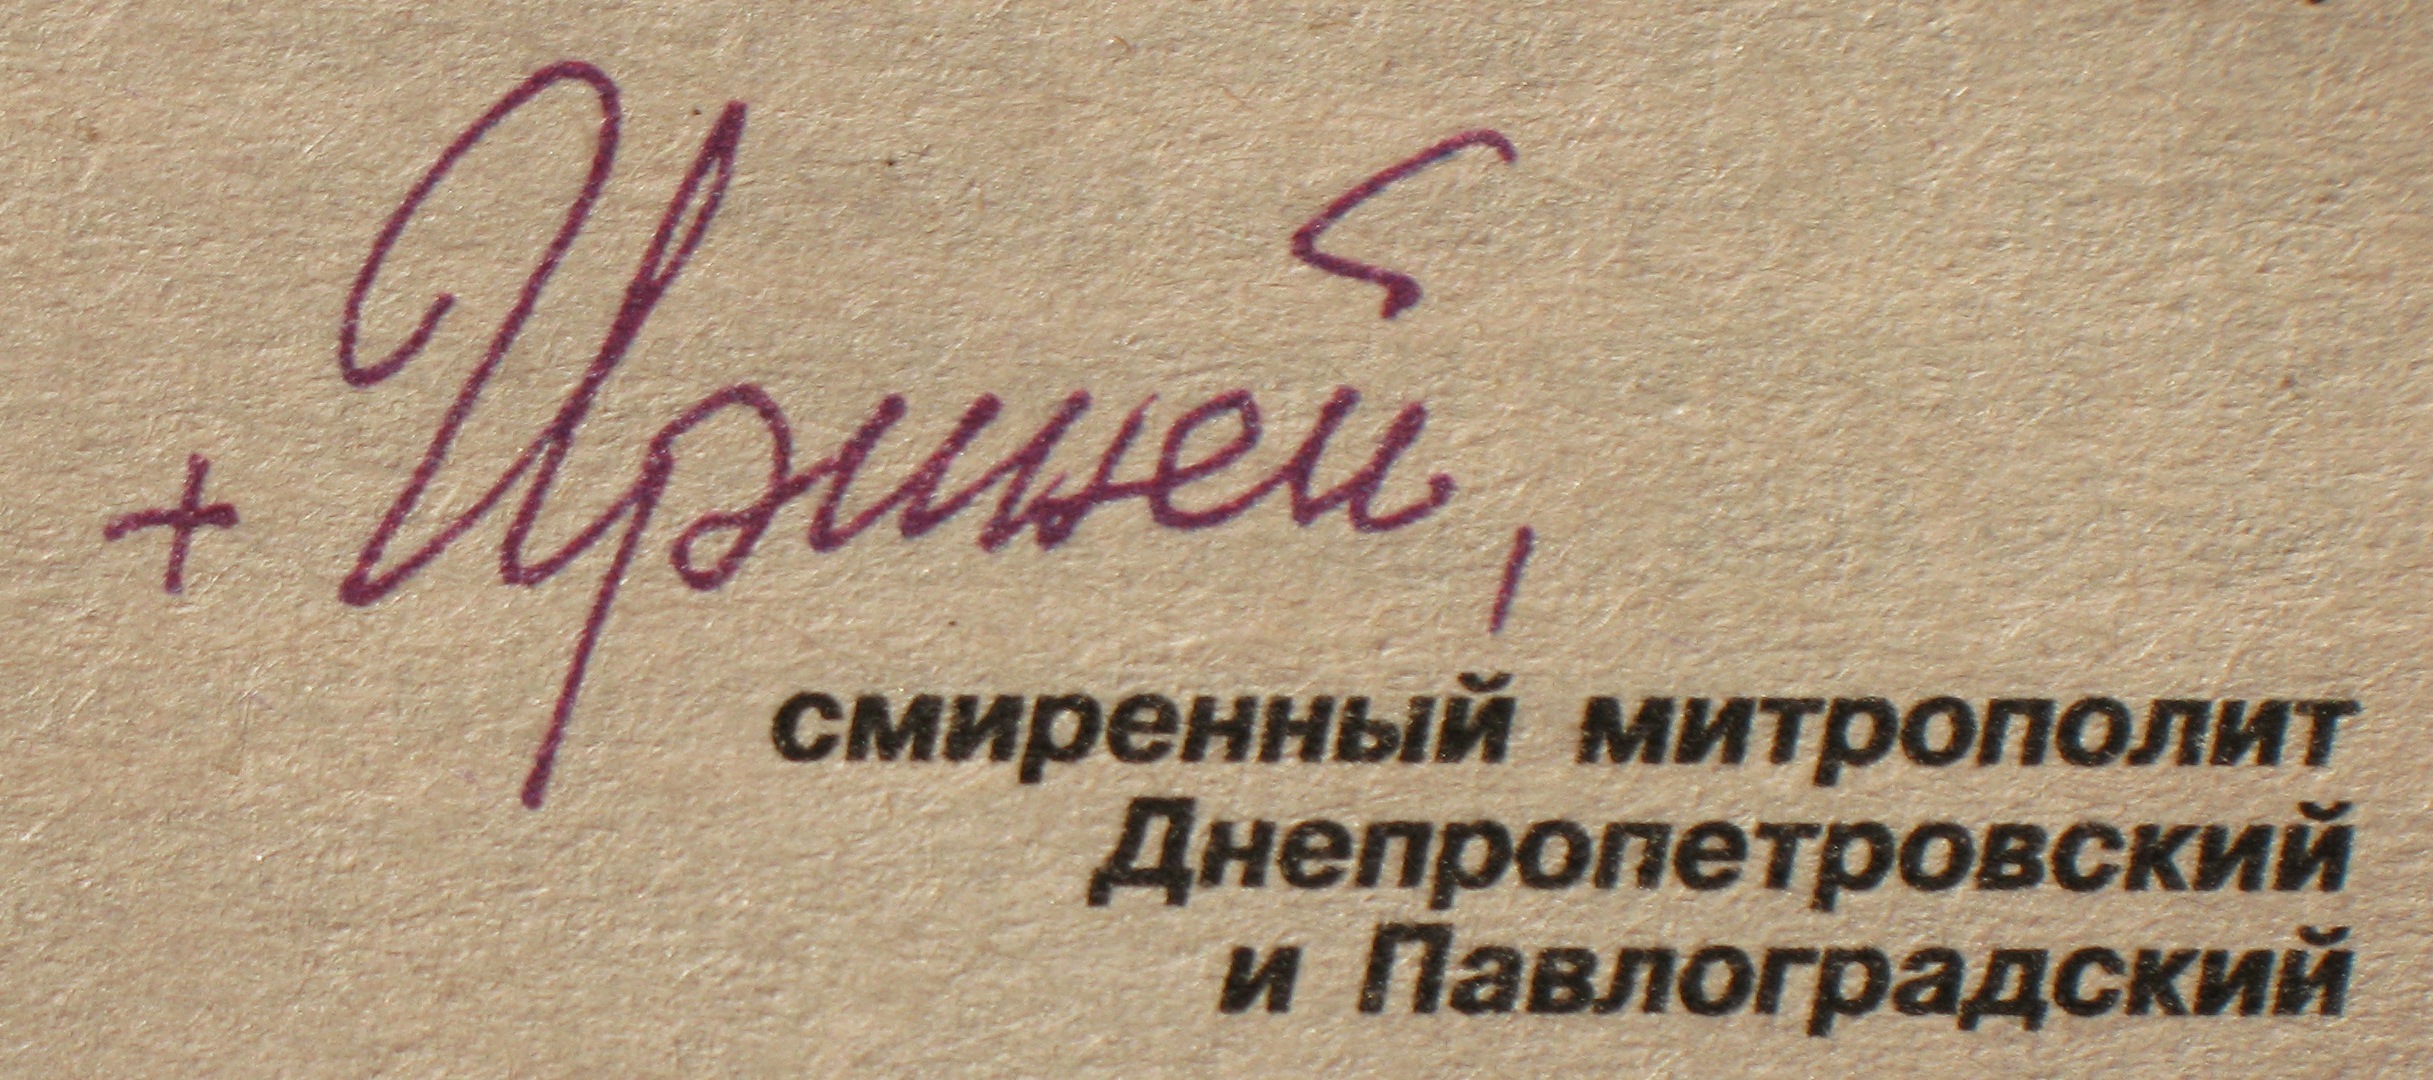
Signature of: ireneusz